Question: What was observed in the imaging?
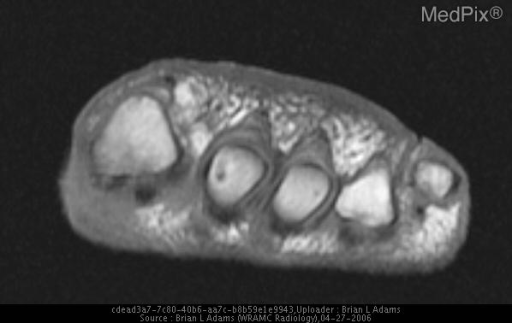
Answer: The imaging shows Anteroposterior and oblique radiographs of the left foot show severe osteopenia of the bones of the foot and ankle, as well as extensive calcifications of the visualized arteries of the foot.  There is erosion of the medial aspect of the head of the first metatarsal and thickening of the adjacent medial soft tissues.  Additionally, there is ulceration (1.2 cm in length) in the superficial soft tissues medial to the head of the first metatarsal.  Also radiographs showed incidental findings of metatarsus primus varus with hallux valgus deformities.

T1-weighted, axial MR images of the left foot show extensive areas of low-signal intensity around the head of the first metatarsal and the medial soft tissues.

Fast spin echo (FSE), T2-weighted with fat saturation, axial MR images of the left foot and short tau inversion recovery (STIR) sagittal MR images show that areas of low-signal intensity on T1-weighted MR images (the soft tissues) become areas of high-signal intensity.  There are also areas of high-signal intensity in the head of the first metatarsal and the distal metaphysis and in the tibial (medial) sesamoid bone.  These fat-suppressed MR images also show areas of high-signal intensity in the plantar muscles.

Post-contrast T1-weighted with fat saturation MR images of the left foot in both the axial (not shown) and sagittal planes show enhancement of the head of the first metatarsal, the tibial sesamoid, and surrounding soft tissues.  On post-contrast MR images, no necrosis in muscles or soft tissues, manifested by nonenhancing areas, are found.

These combined findings on fat-suppressed and contrast-enhanced MR images are consistent with myositis and cellulitis of the soft tissues and osteomyelitis of the head of the first metatarsal and tibial sesamoid.  The tendons of the tarsus and foot are normal. T1-weighted, axial MR image of the left foot showing extensive areas of low-signal intensity around the head of the first metatarsal and the medial soft tissues..